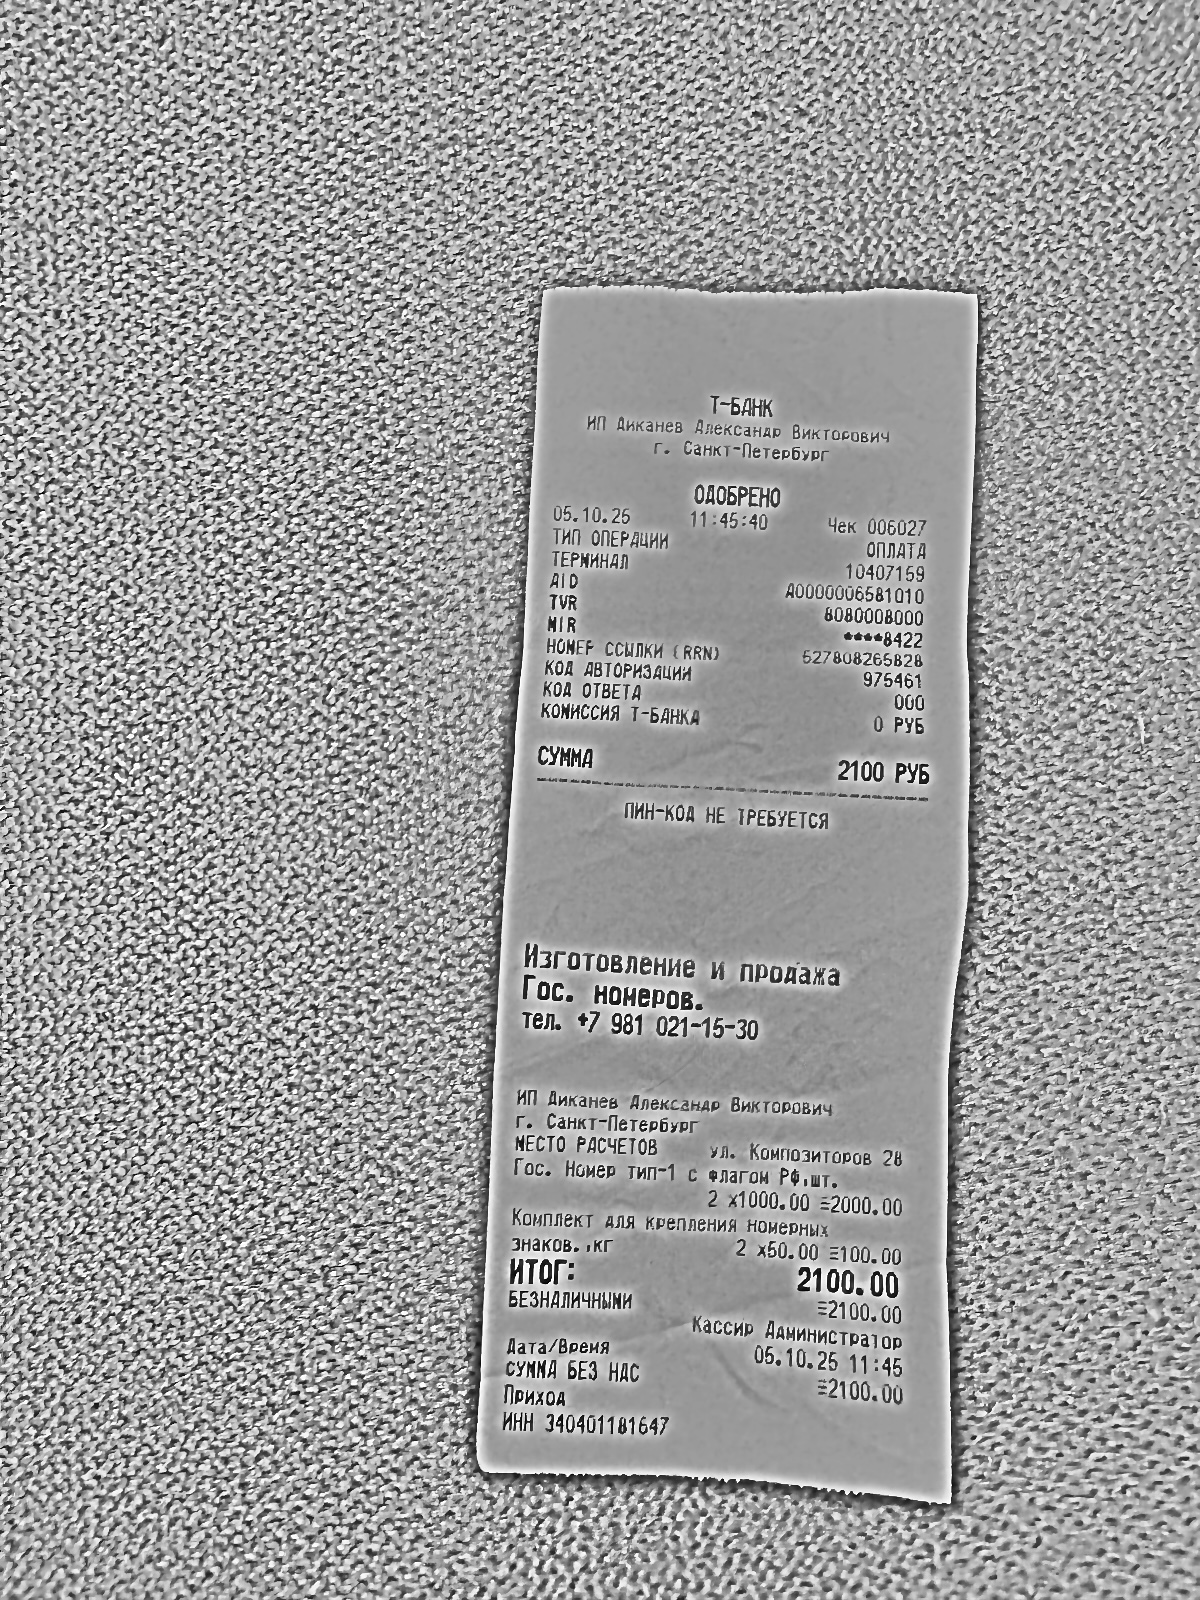
Продавец: ИП Диканев Александр Викторович
ИНН: 340401181647
Дата: 05.10.25
Товары: Гос. Номер тип-1 с флагом РФ.шт.; Комплект для крепления номерных знаков
Количество: 2.000; 2.000
Цена: 1000.00; 50.00
Сумма: 2000.00; 100.00
Итого: 2100.00